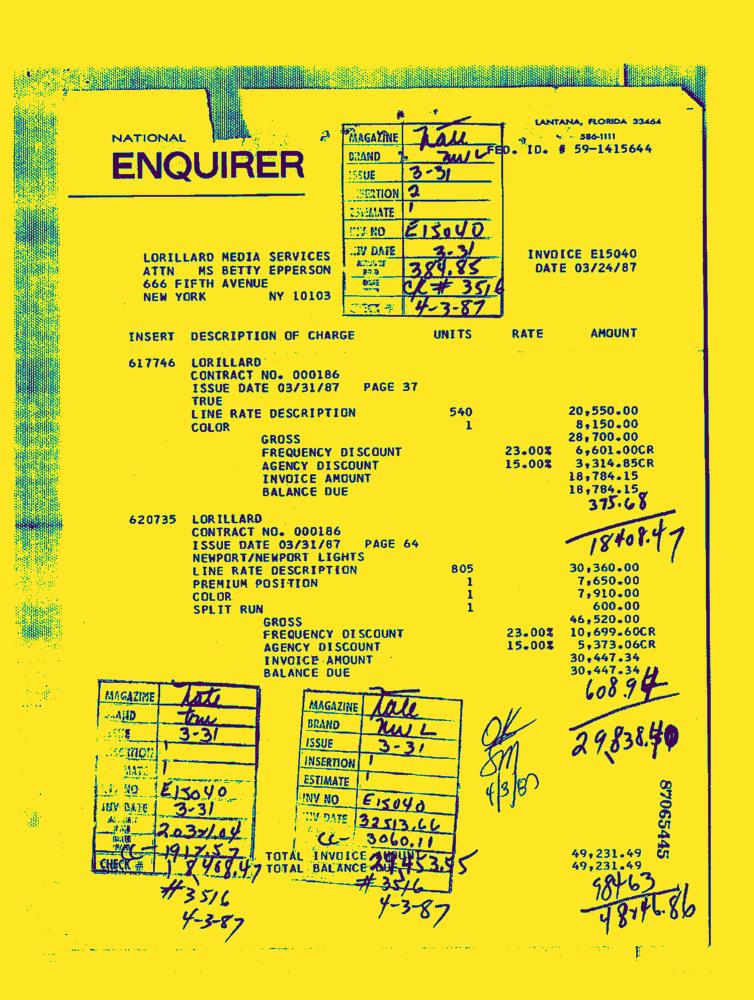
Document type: Invoice-Doc